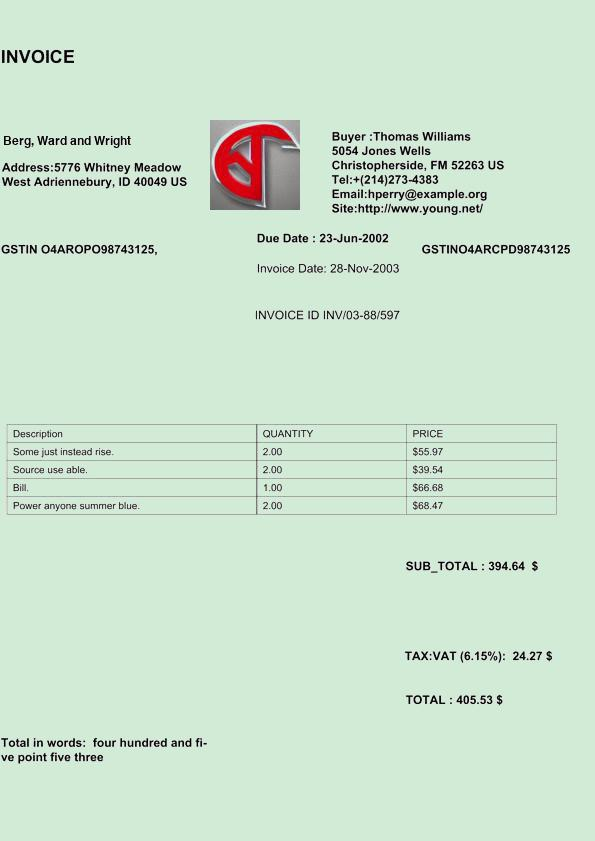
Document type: Invoice